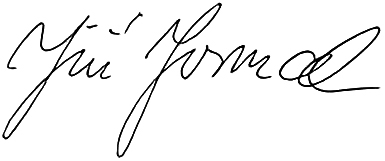
Signature of: jiří jirmal